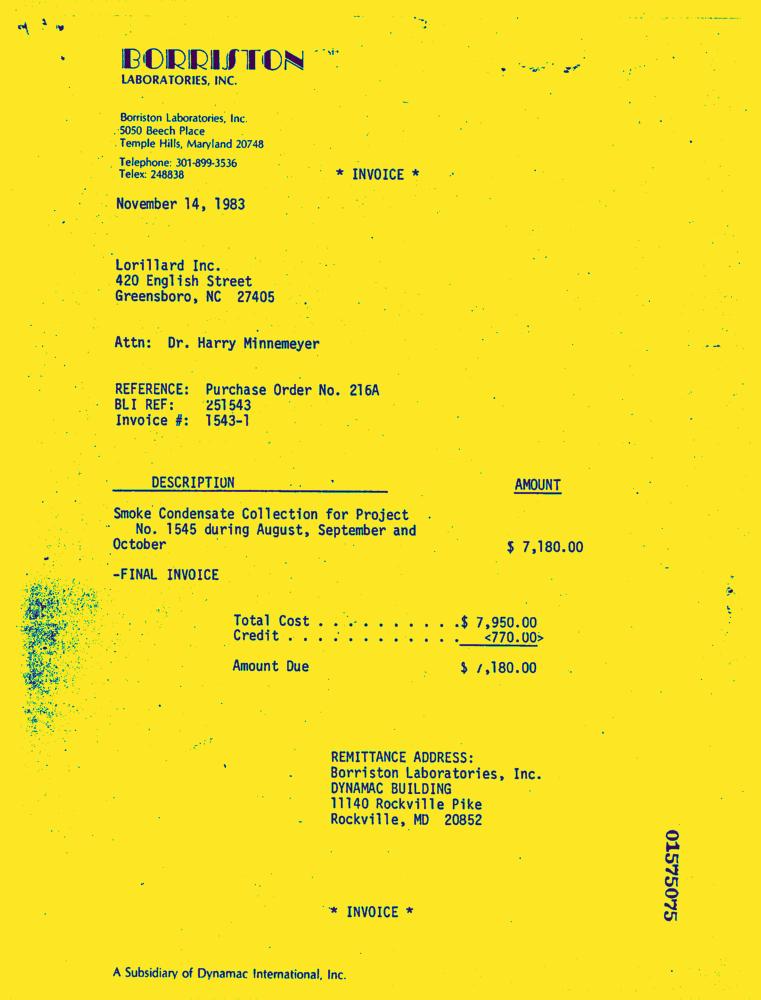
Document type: Invoice-Doc